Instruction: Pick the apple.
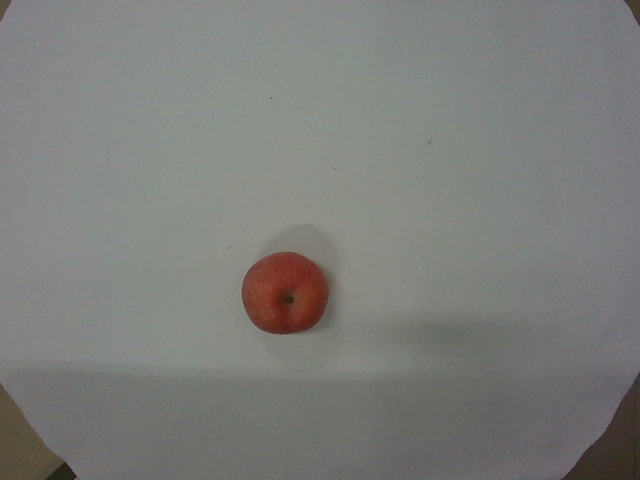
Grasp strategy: vertical